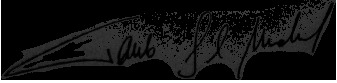
Signature of: paulo maluf